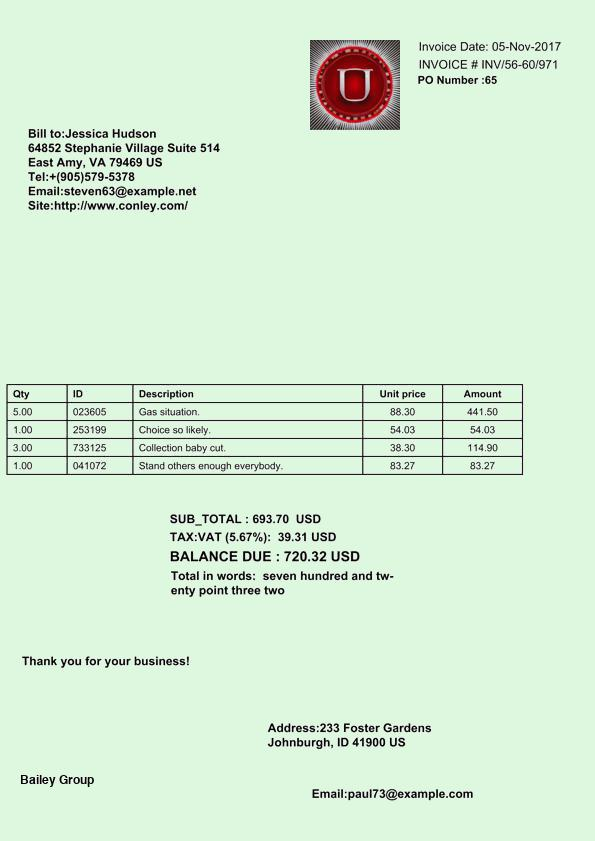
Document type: Invoice